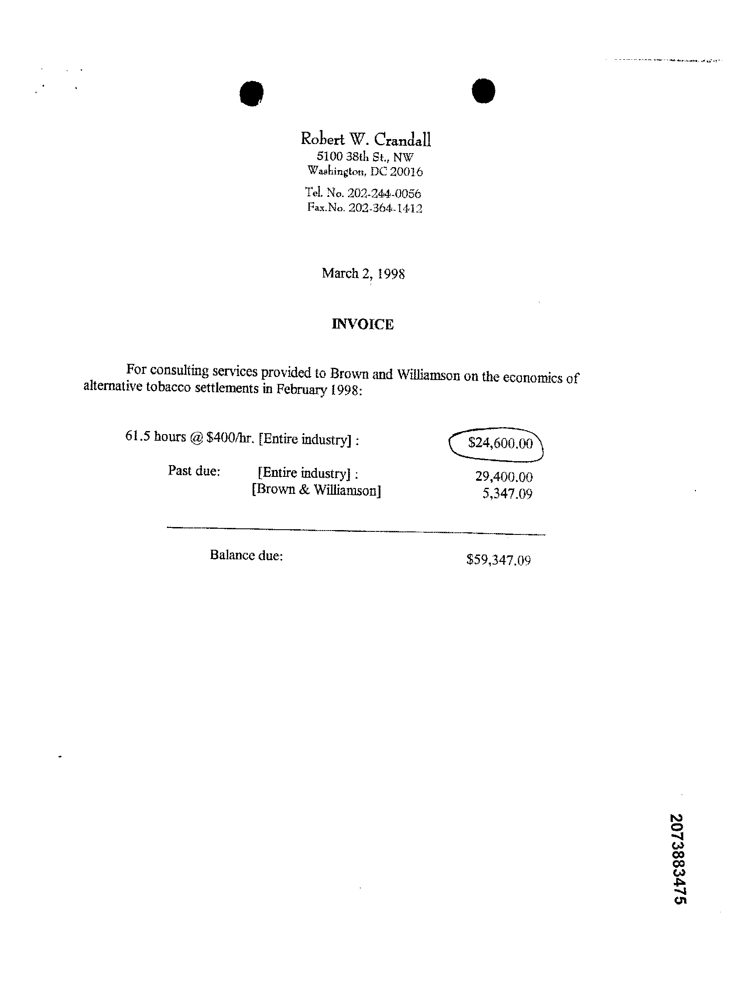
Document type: Invoice